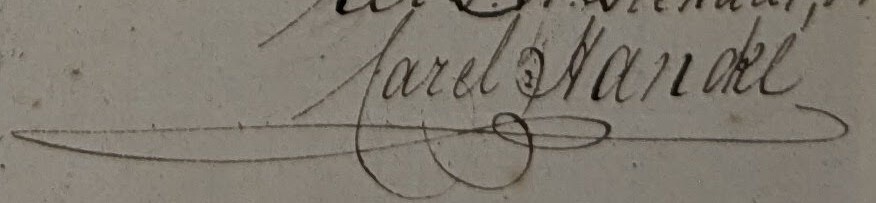
Signature of: q134452053